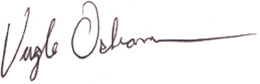
Signature of: virgle osborne